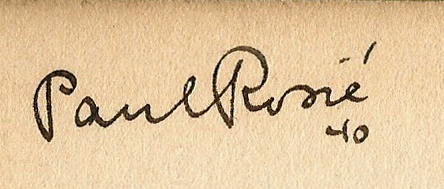
Signature of: paul rosié